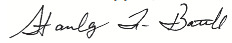
Signature of: stanley f battle